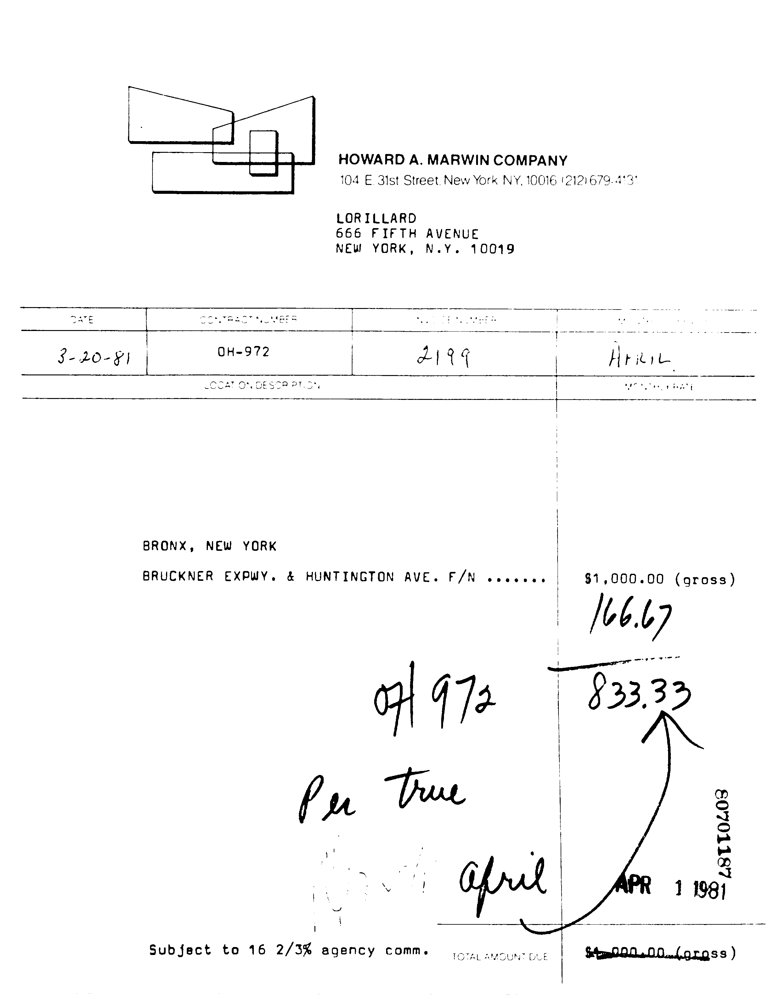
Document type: Invoice